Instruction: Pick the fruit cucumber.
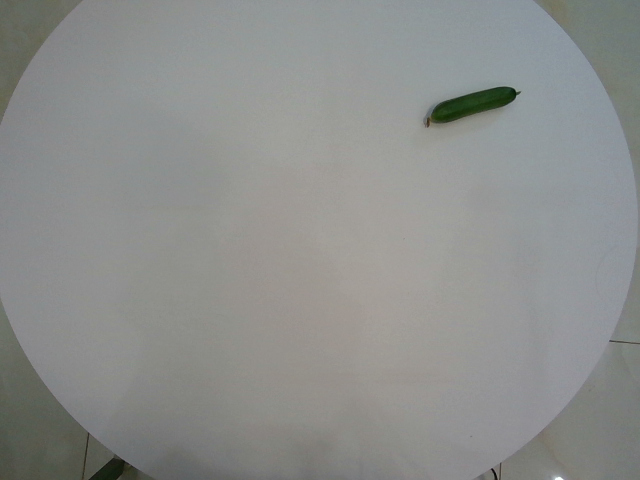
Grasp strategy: vertical